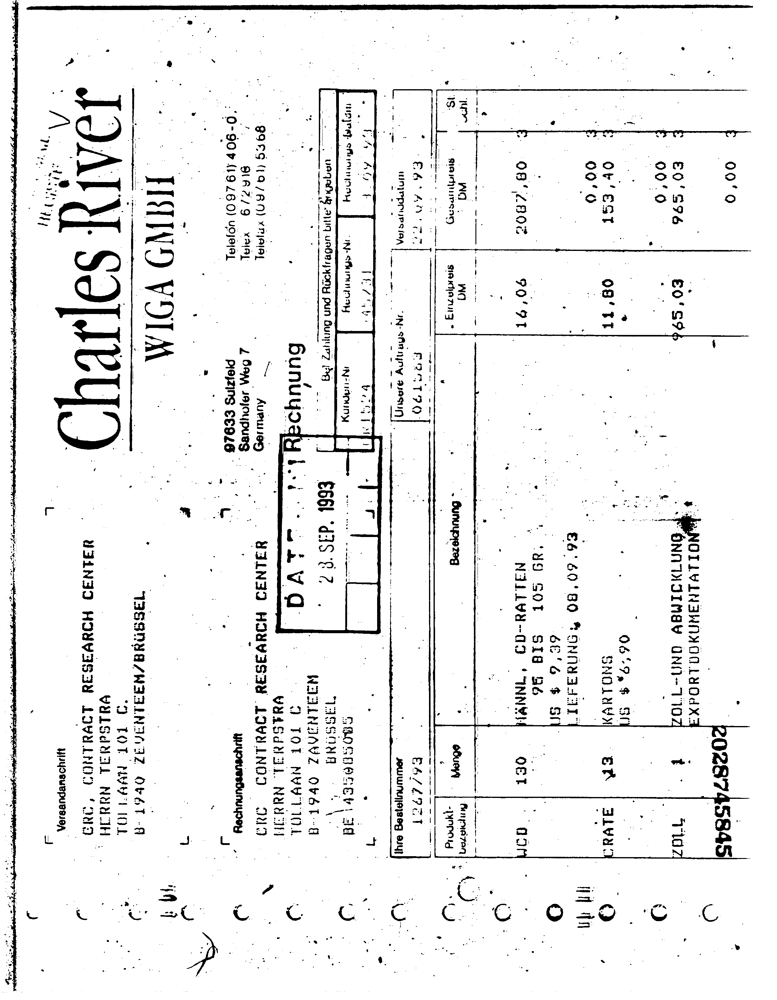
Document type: Invoice